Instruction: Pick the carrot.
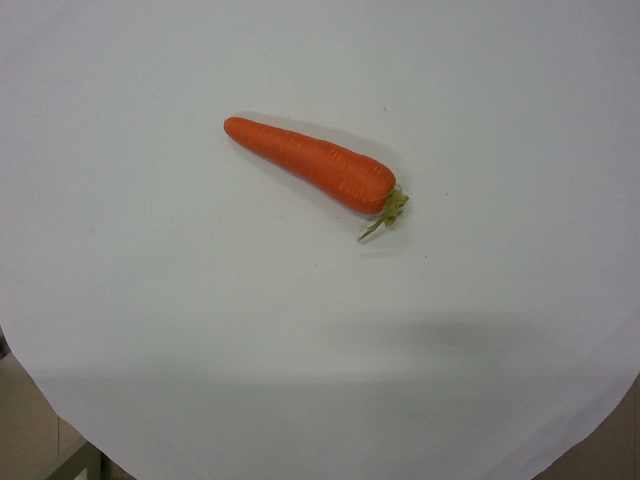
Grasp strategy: vertical